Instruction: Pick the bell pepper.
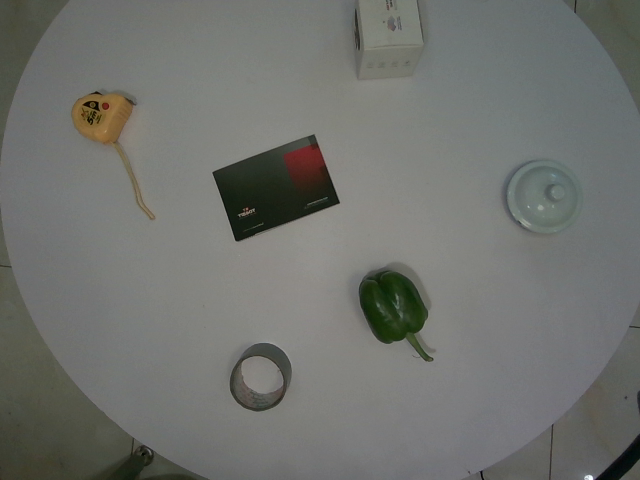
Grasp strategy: vertical